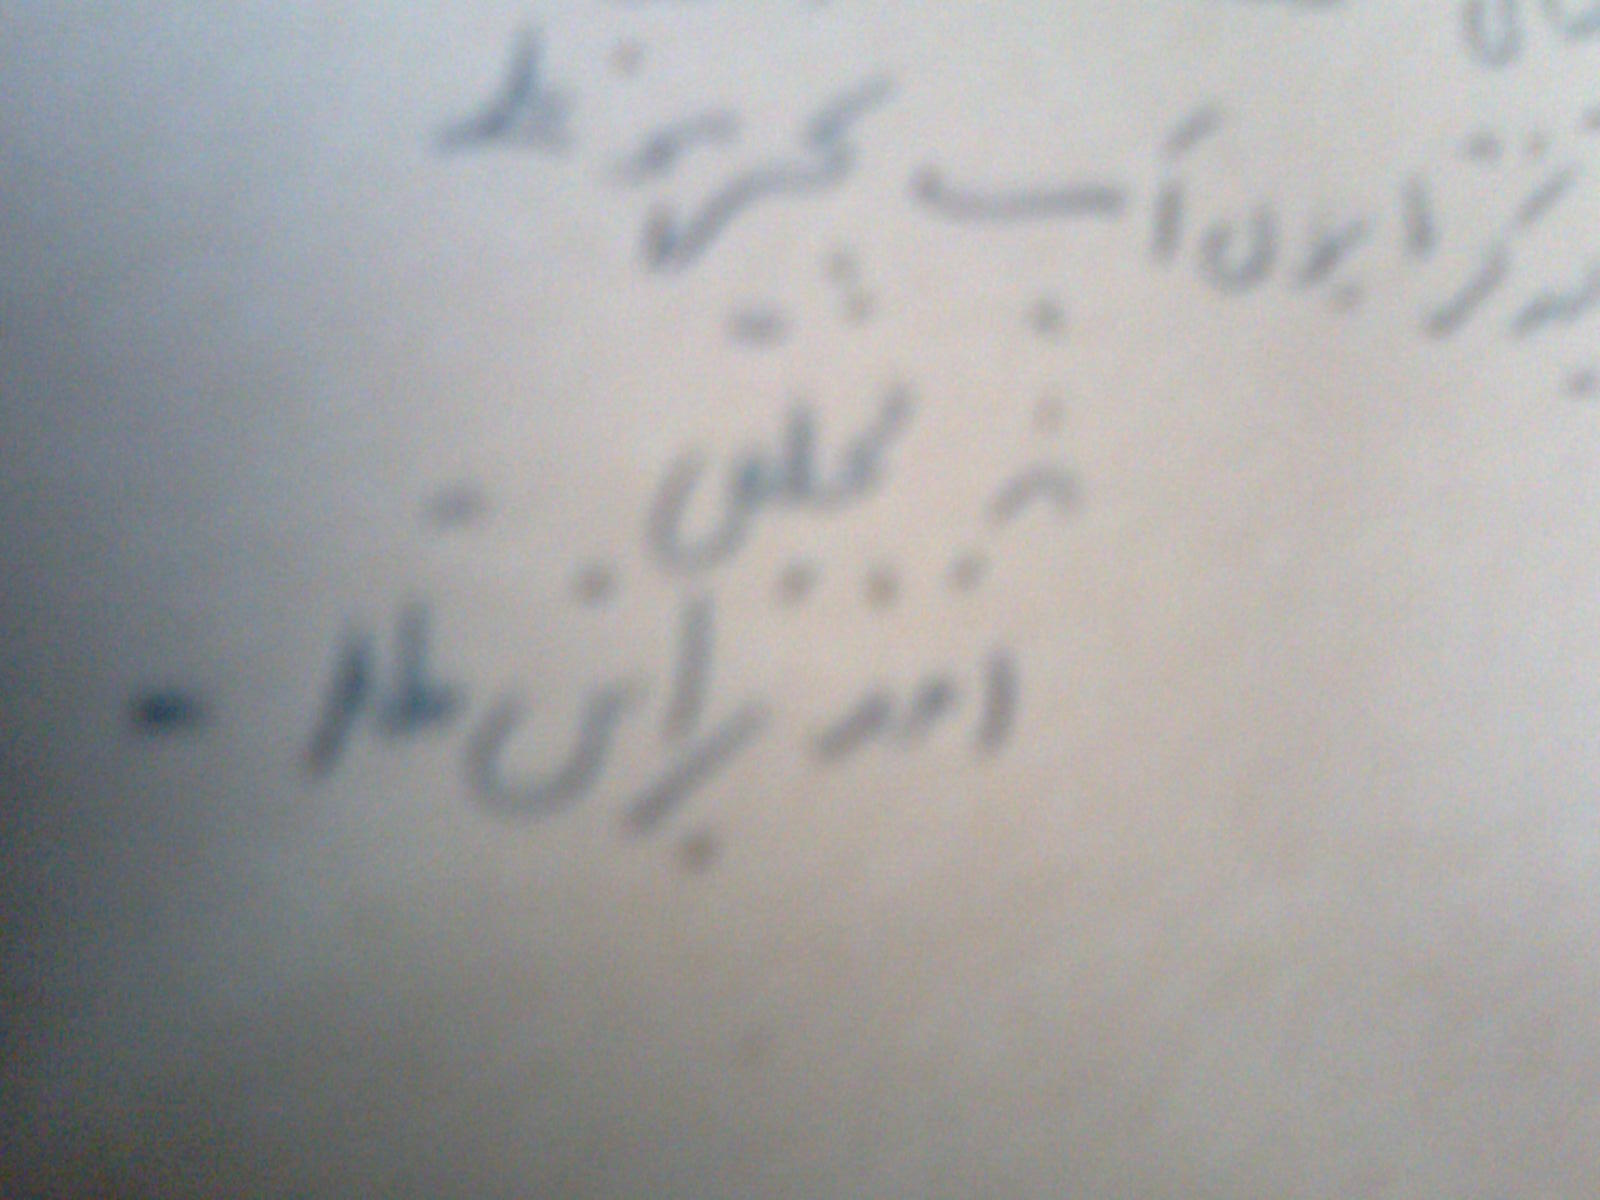
Signature of: anand narain mulla